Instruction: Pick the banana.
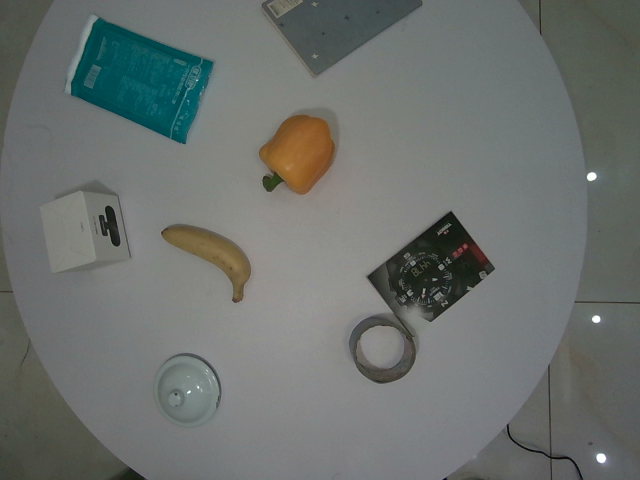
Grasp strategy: vertical